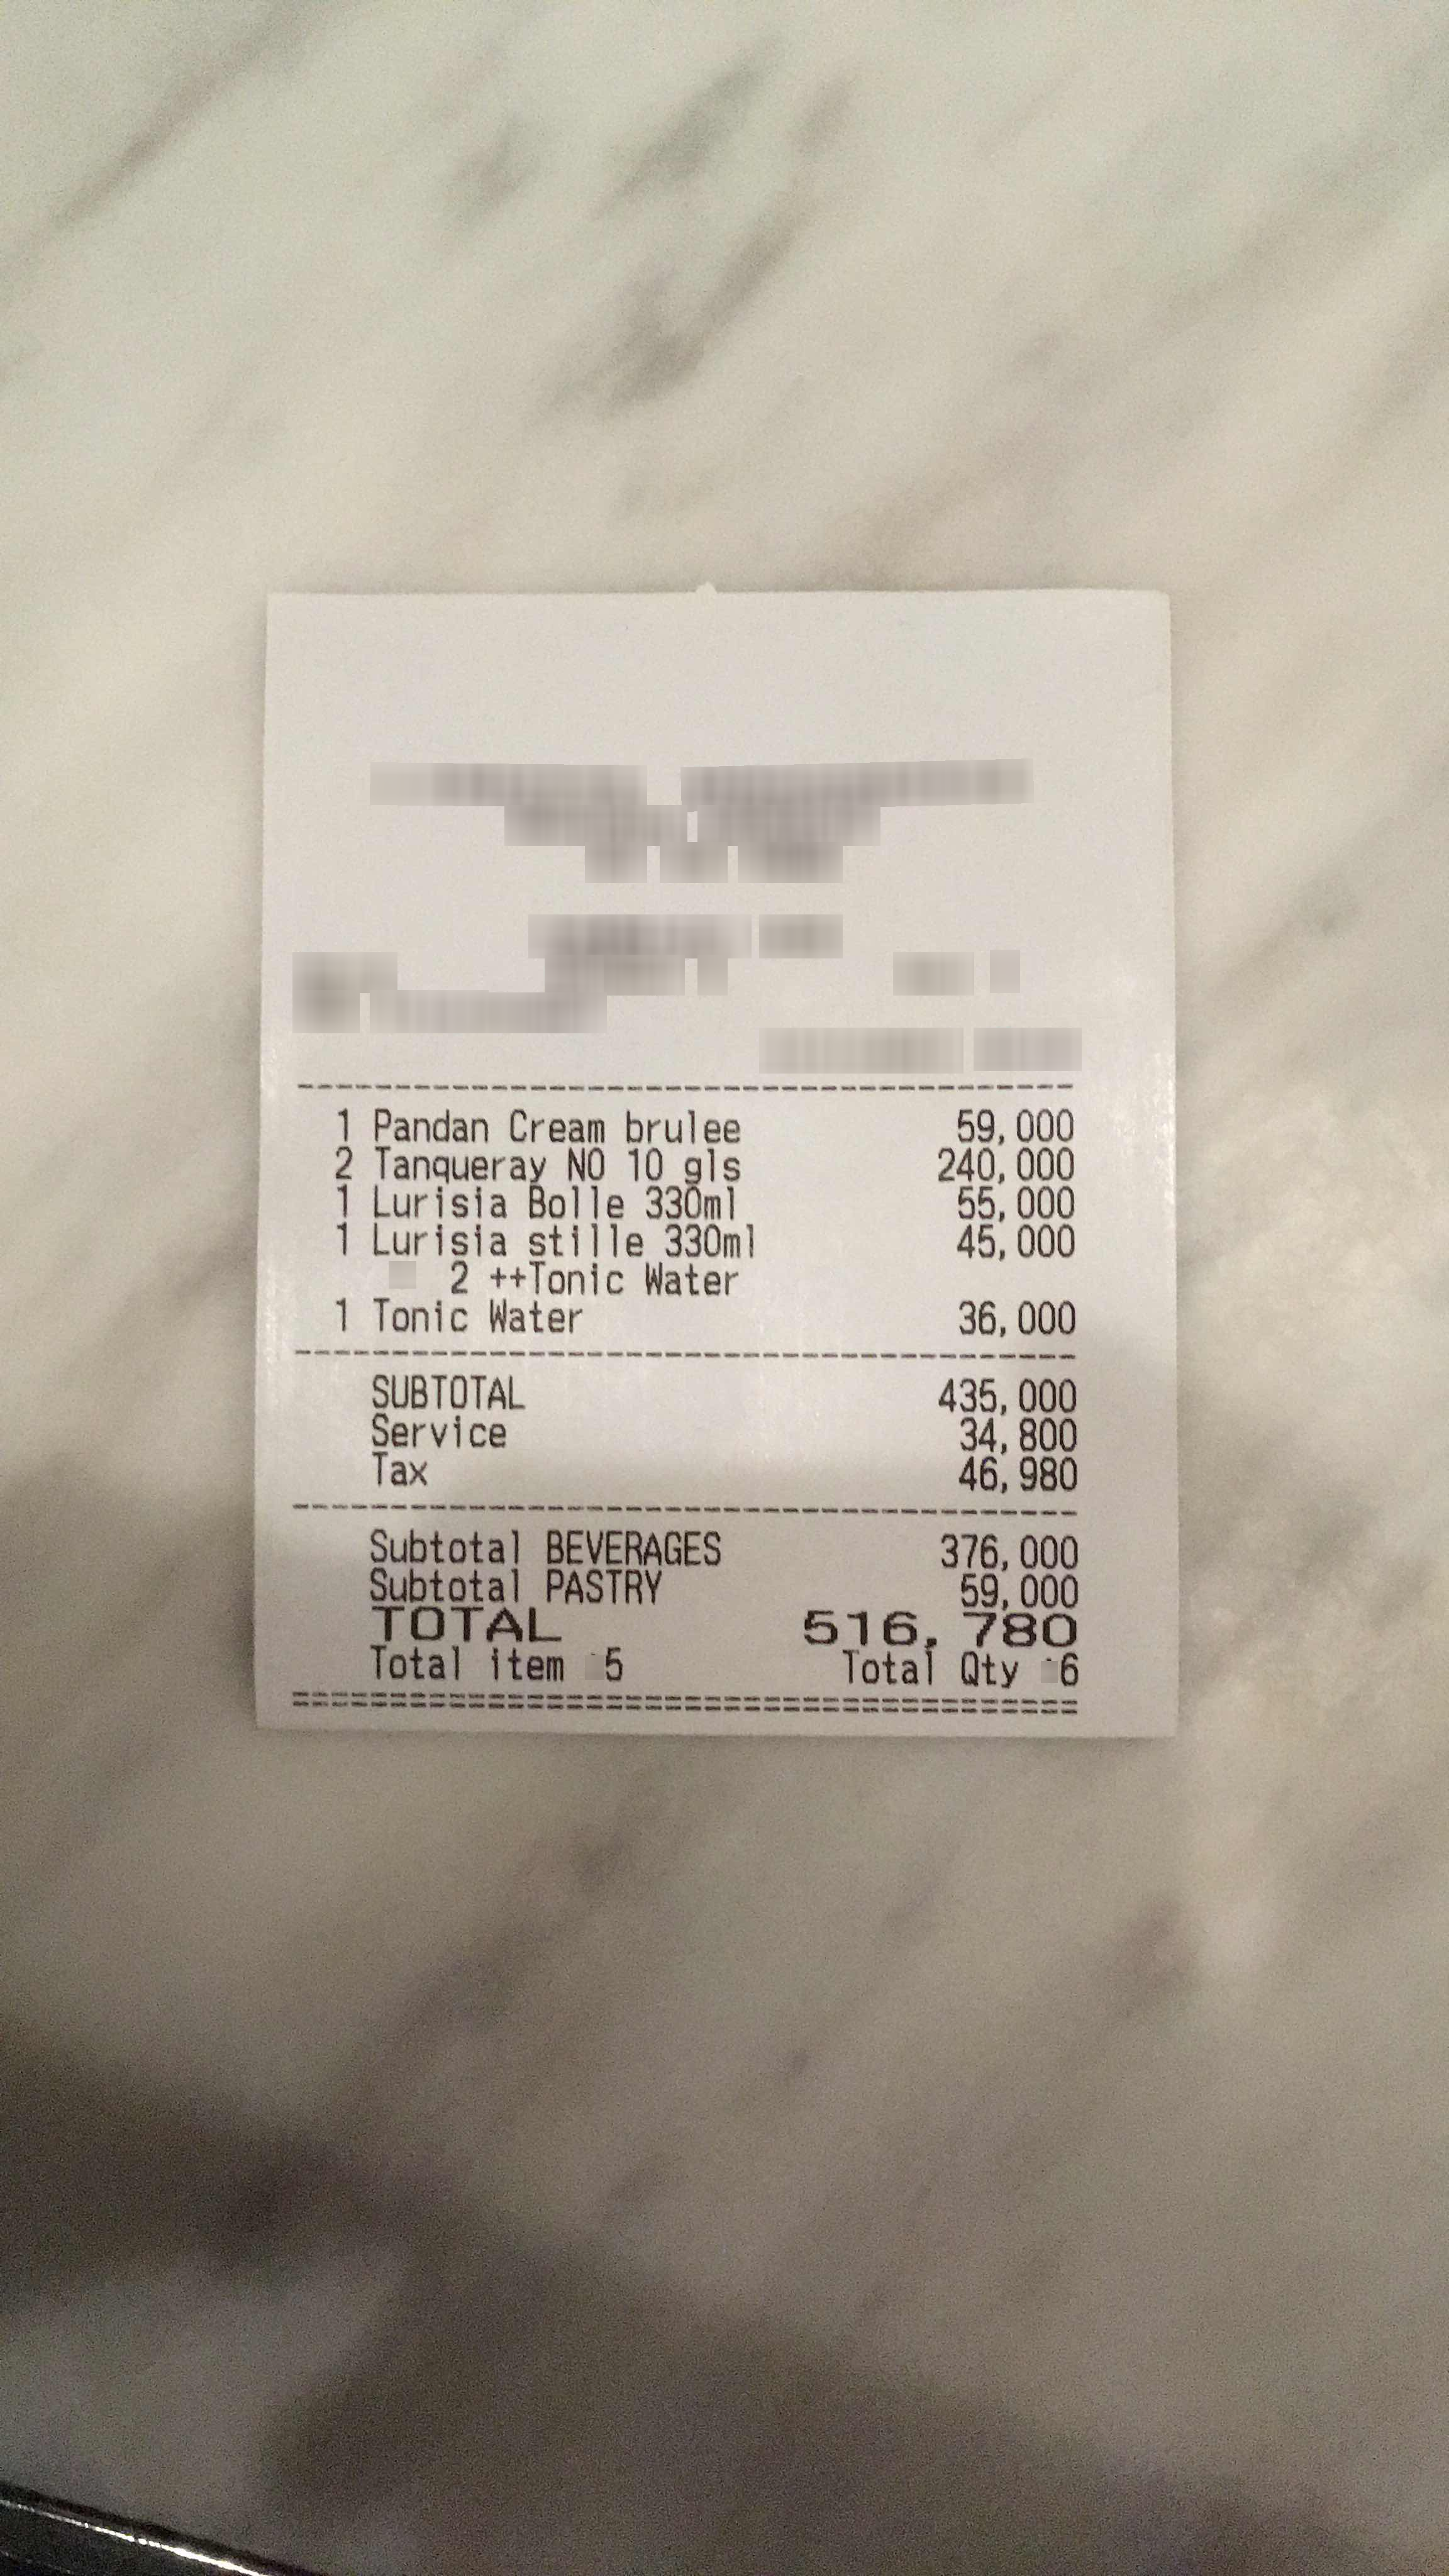
Number of items: 5
Subtotal: 435,000
Service charge: 34,800
Tax: 46,980
Other charges: 376,000 59,000
Total: 516,780
OCR text regions:
text: TOTAL
text: 516,780
text: Total
text: item
text: 5
text: Total
text: Qty
text: 6
text: SUBTOTAL
text: 435,000
text: Service
text: 34,800
text: Tax
text: 46,980
text: Subtotal
text: BEVERAGES
text: 376,000
text: Subtotal
text: PASTRY
text: 59,000
text: Pandan
text: Cream
text: brulee
text: 1
text: 59,000
text: Tanqueray
text: NO
text: 10
text: gls
text: 2
text: 240,000
text: Lurisia
text: Bolle
text: 330ml
text: 1
text: 55,000
text: Lurisia
text: stille
text: 330ml
text: 1
text: 45,000
text: 2
text: ++Tonic
text: Water
text: Tonic
text: Water
text: 1
text: 36,000